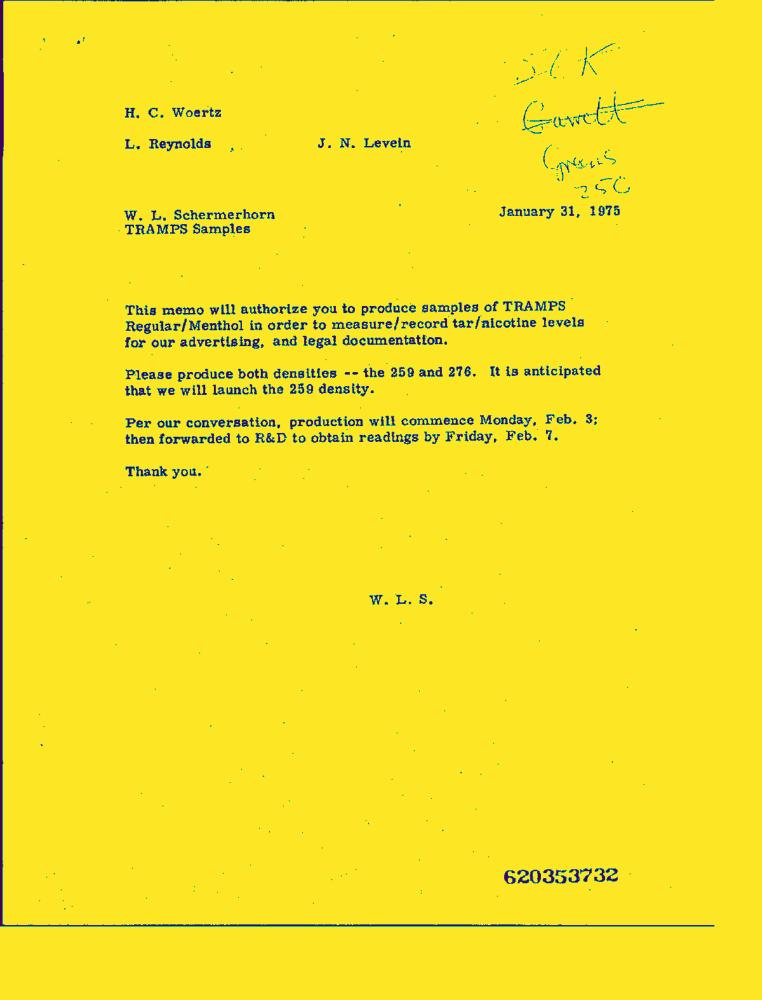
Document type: Letter-Doc